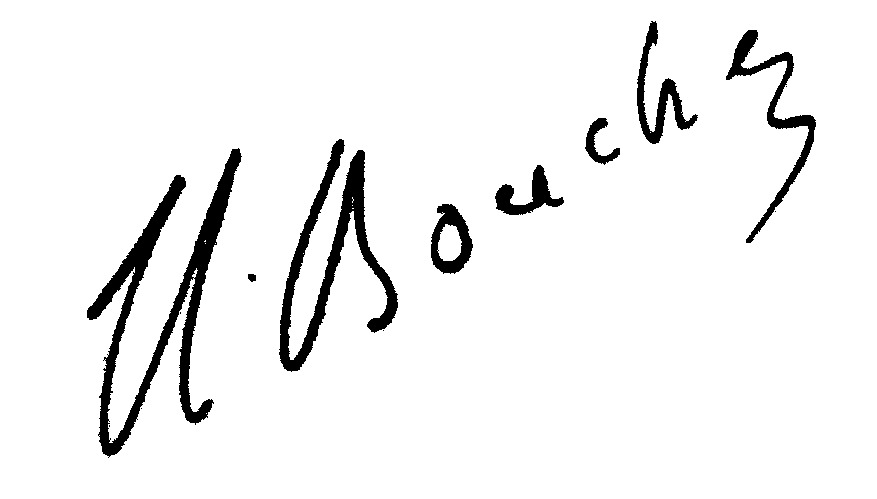
Signature of: marcel boucher